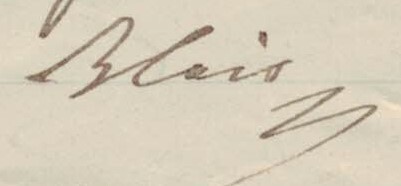
Signature of: giuseppe francesco blais